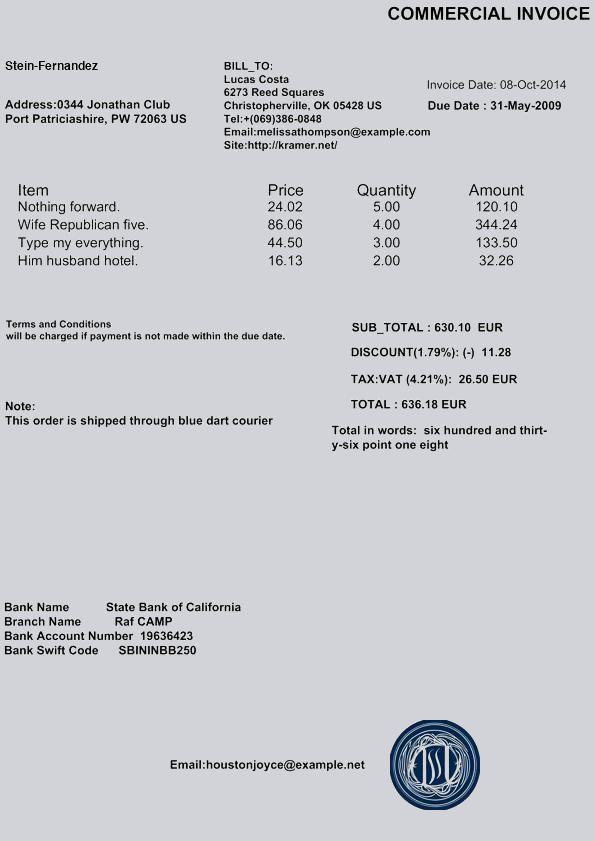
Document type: Invoice